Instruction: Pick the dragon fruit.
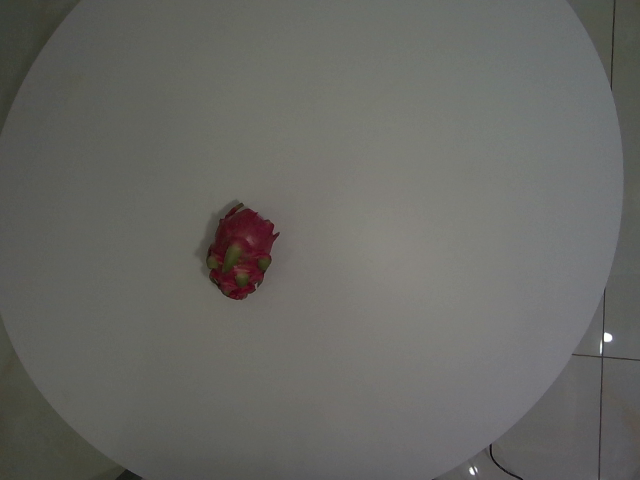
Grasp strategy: vertical